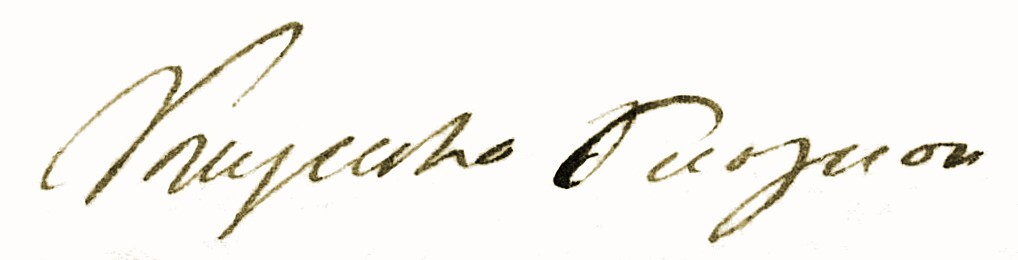
Signature of: q20066500